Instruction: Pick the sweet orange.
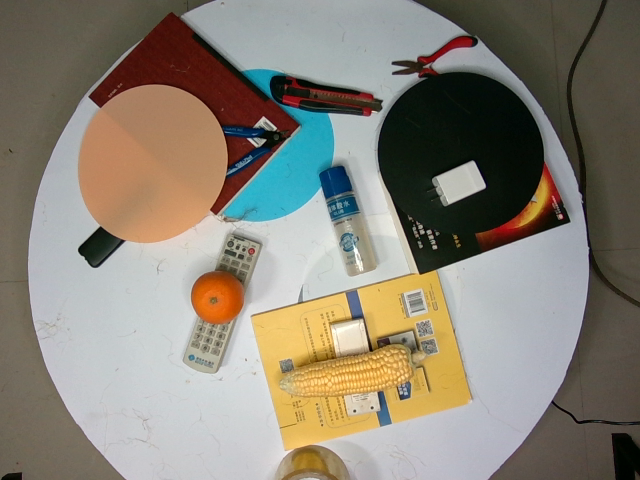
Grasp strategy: vertical